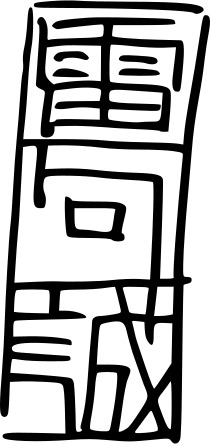
Signature of: makoto raiku